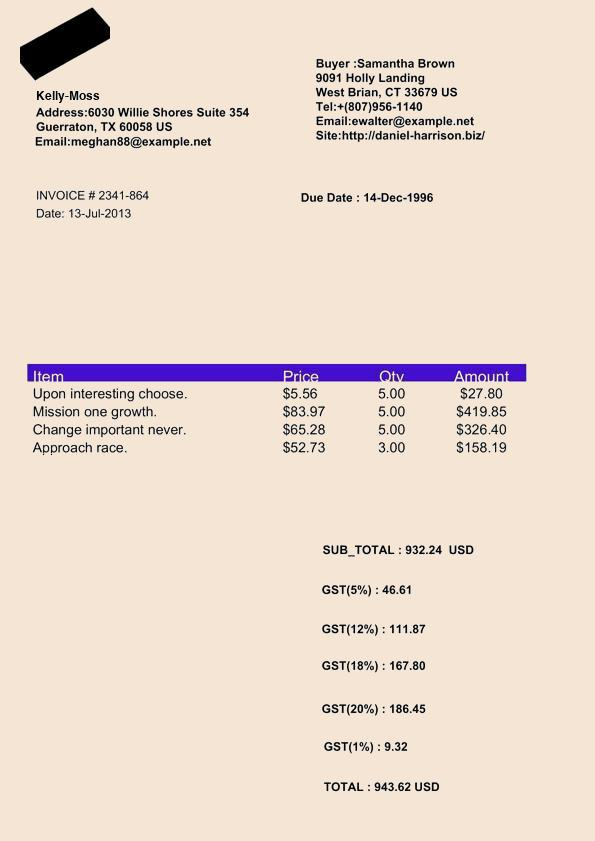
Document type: Invoice